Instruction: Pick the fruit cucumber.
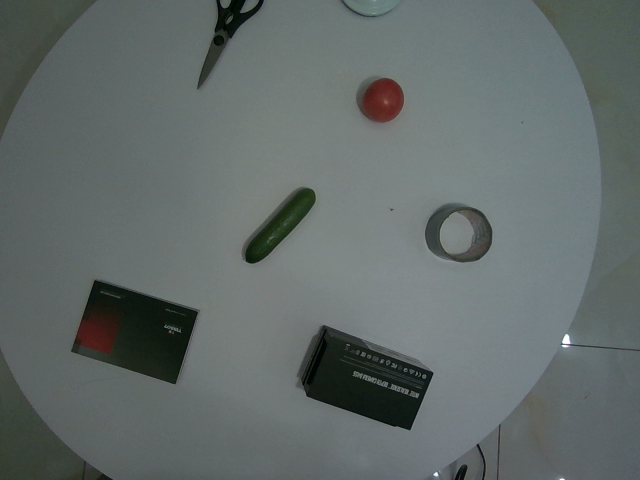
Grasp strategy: vertical